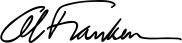
Signature of: al franken